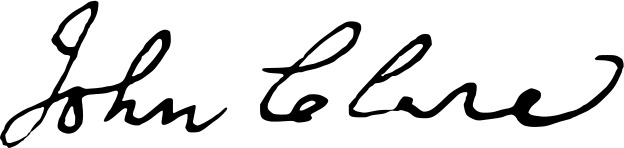
Signature of: john clare